Question: What is the property identification or parcel number listed?
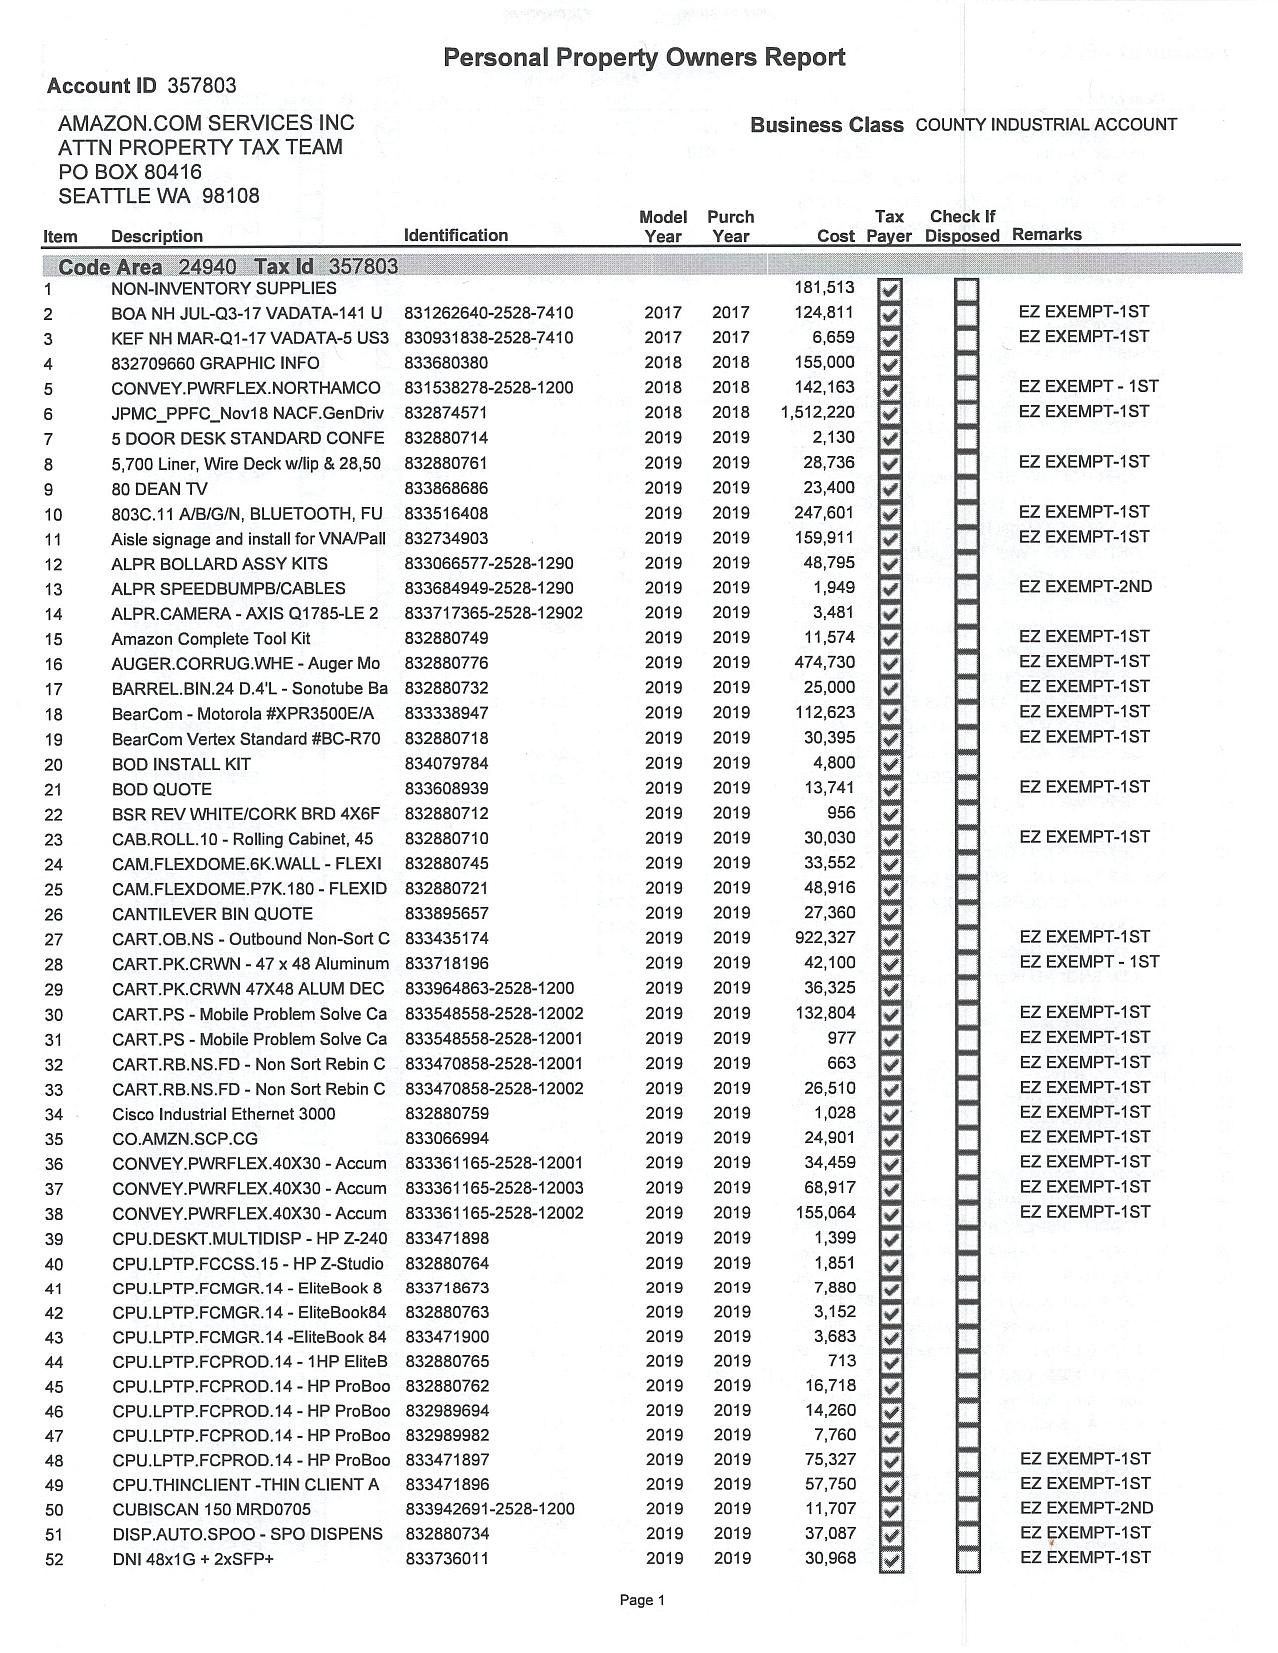
Answer: "24940 Tax Id 357803"